Question: In what way does the history help explain the case?
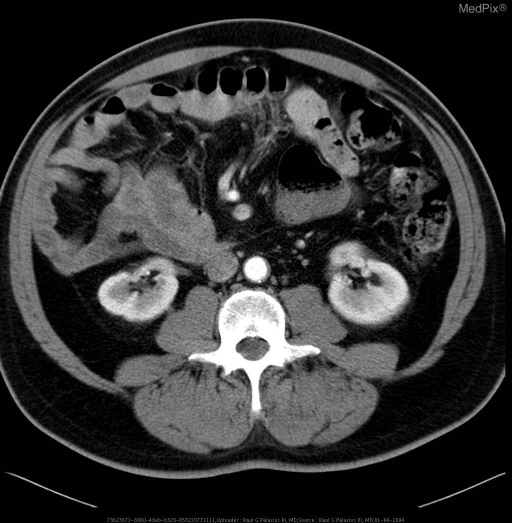
Answer: The patient's history of 67 year old male presents to the ED with acute onset of lower abdominal pain associated with fever, nausea and vomiting. is key in understanding the case.